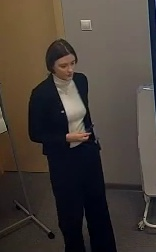
Транскрипция: Okay, Sasha? When we talk about actions in past? Yeah, maybe in past activities. For example, when you're writing a letter to your friends about your holiday, for example, summer holiday.
Категория: Педагогические действия
Подкатегория: Делает пояснение/объяснение; Оценивает ответ (похвала)
Описание действия: Учитель приводит пример использования изученного материала
Контекст и комментарии: Контекст ДО: Учитель подводит итоги занятия. Результат после: ученики ощутили важность изученного материала. Педагогический эффект: конкретные примеры использования полученных знаний повышают их ценность, что помогает на забывать пройденный материал